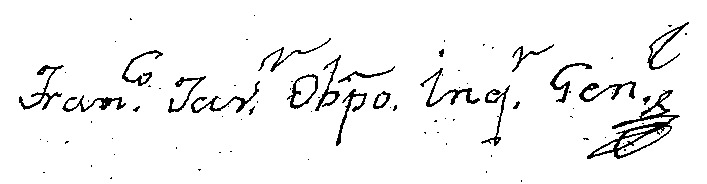
Signature of: francisco javier mier campillo